Question: What is the earliest payment due date mentioned in the document?
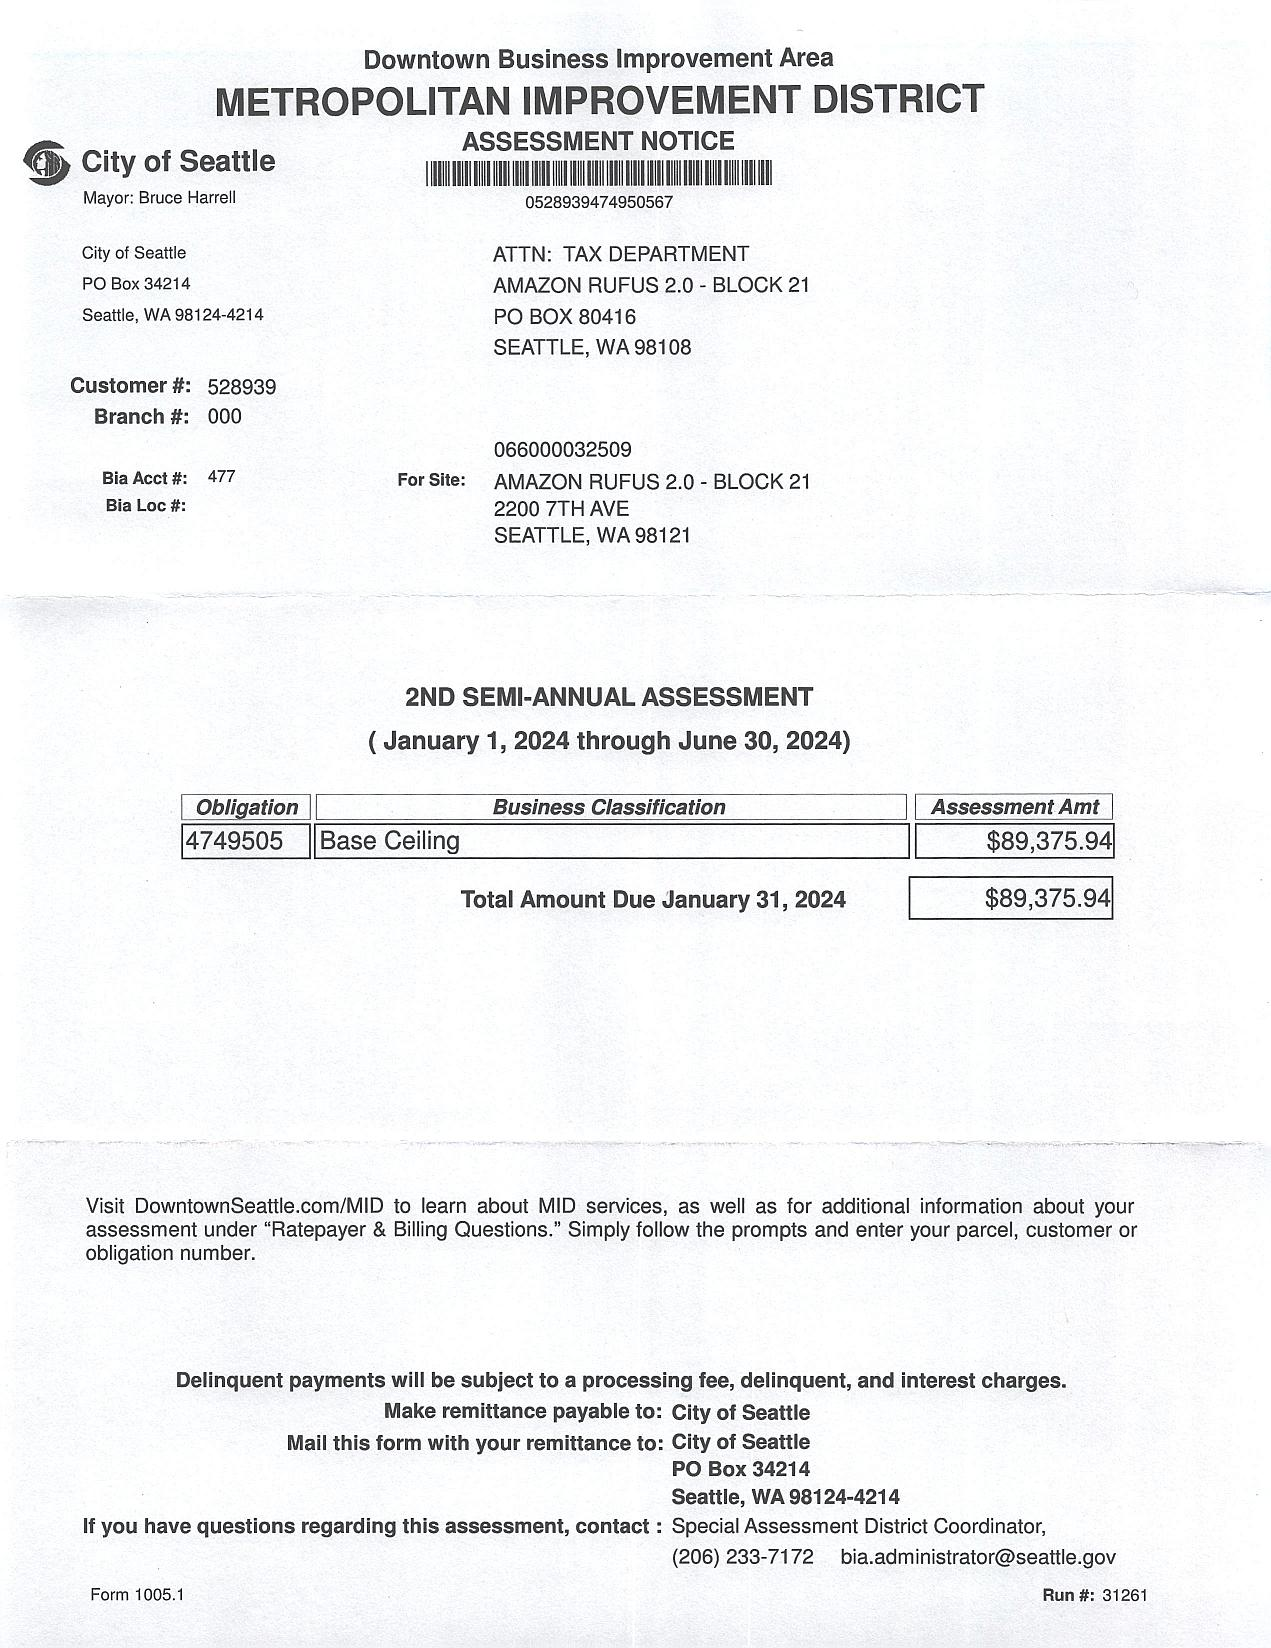
Answer: "31-Jan-24"